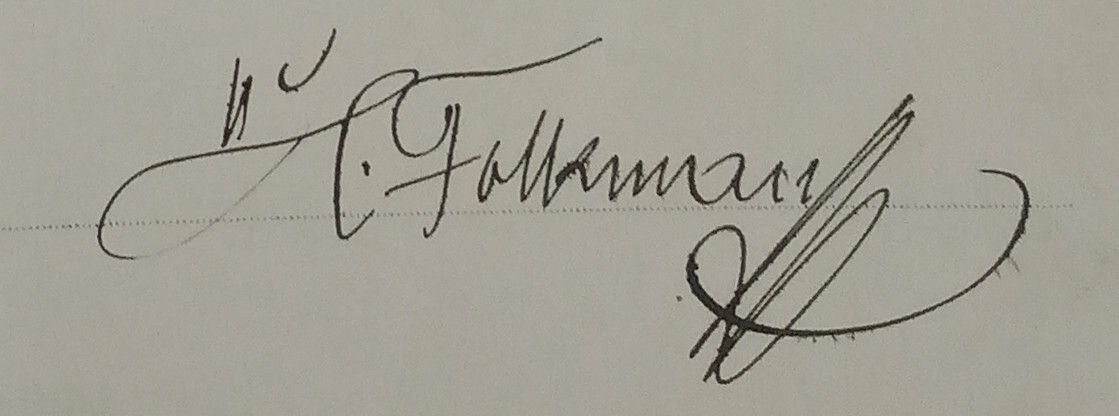
Signature of: hanuš folkmann